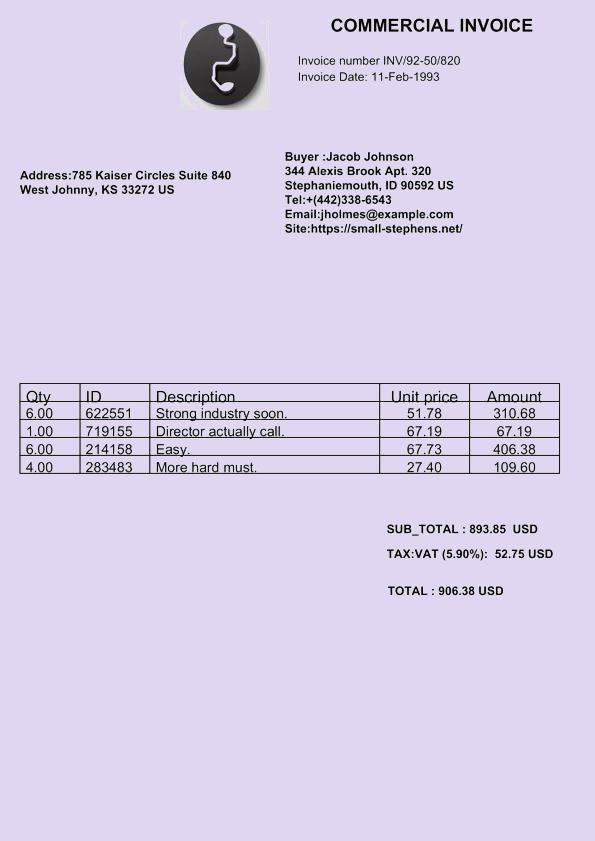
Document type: Invoice